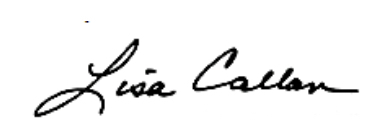
Signature of: lisa callan